Question: Explain the disease:
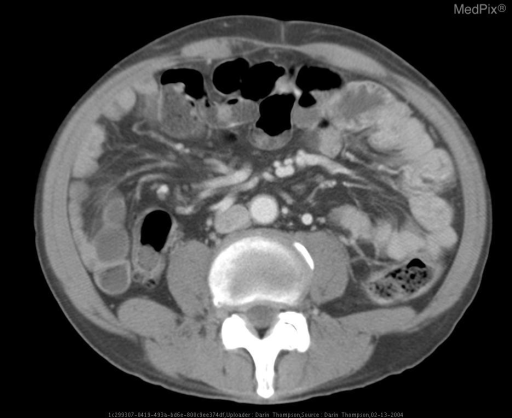
Answer: The disease is discussed as: Internal hernia is an uncommon cause of small-bowel obstruction, which is often missed (preopereative diagnosis rare), can be intermittent, and possibly increasing in incidence.  Usually small bowel herniates through a normal or abnormal aperture within the peritoneal cavity. Paraduodenal hernia has traditionally been considered the most common type (50%), however recent publication shows transmesenteric hernia (TMH) are probably more common secondary to increased frequency of Roux-en-Y surgeries which predisposes to this type of internal hernia. Other types of internal hernia, including supra and perivesical, intersigmoid, foramen of Winslow, and omental hernia are rare .
Complications include volvulus and resulting ischemia.

Reliable CT signs of TMH are as follows:
1. engorgement of the mesenteric vessels
2. crowding and stretching of the mesenteric vessels
3. medial displacement of the descending colon with herniated bowel loops, usually adjacent to the abdominal wall
4. right and left displacement of the main mesenteric trunk
5. dilatation of the small bowel
6. presence of a transition point between dilated and nondilated small bowel
7. and presence of small-bowel obstruction.

Clustering of SB loops had poor interobserver variability in the referenced study.

Signs complications such as Volvulus (whirl sign/abnormal position of mesenteric vessels) and Ischemia secondary to strangulation should be sought when a internal hernia is suspected.

Paraduodenal hernia (most common on the left) manifest as a cluster of bowel loops encased in a peritoneal sac, located between the pancreas body and/or tail and the stomach. Signs include:
1.  saclike mass
2. encapsulation of small bowel
3. mass effect on the posterior wall of the stomach
4. left displacement of the main mesenteric trunk
5. mesenteric vessel abnormalities
6. inferior displacement of duodenal-jejunal junction (often difficult to asses on CT.